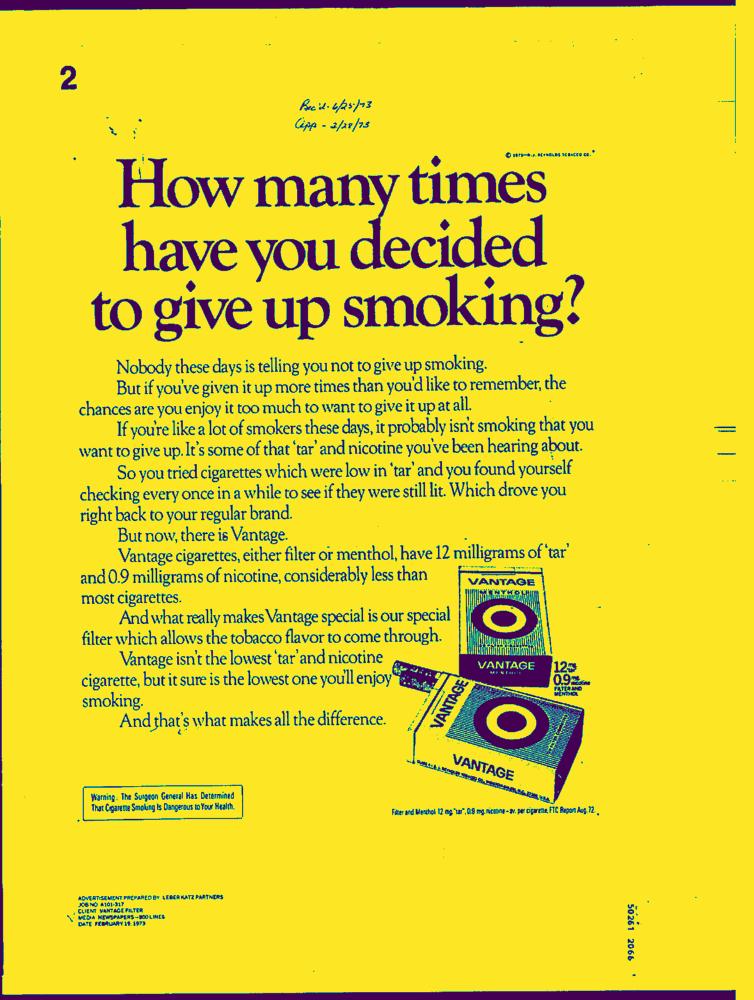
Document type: AD